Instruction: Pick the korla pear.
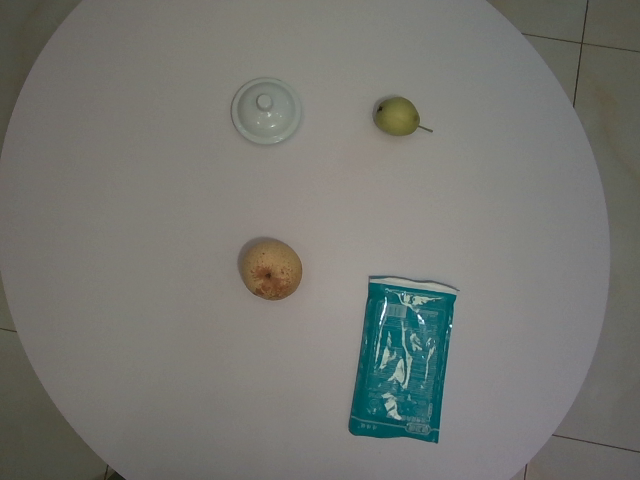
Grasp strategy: vertical